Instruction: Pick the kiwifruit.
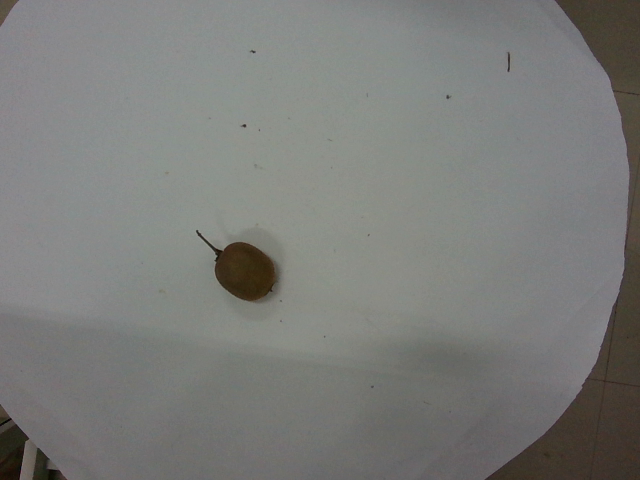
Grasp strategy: vertical